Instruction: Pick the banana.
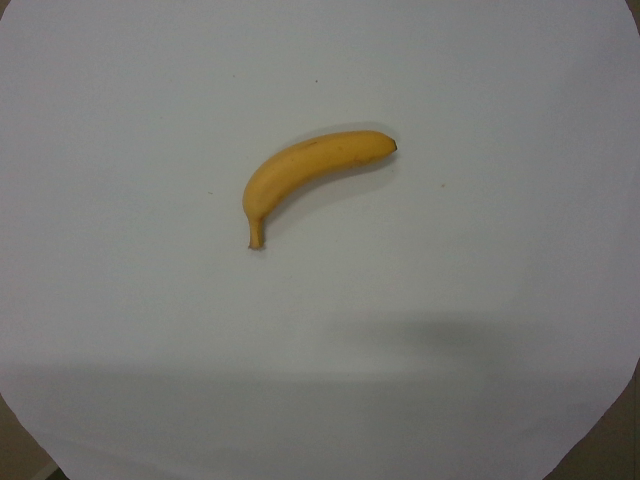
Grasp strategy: vertical